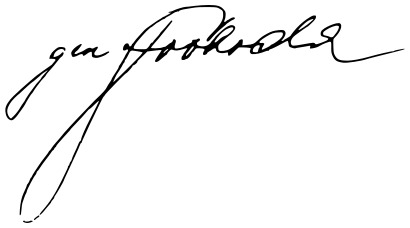
Signature of: ludvík svoboda